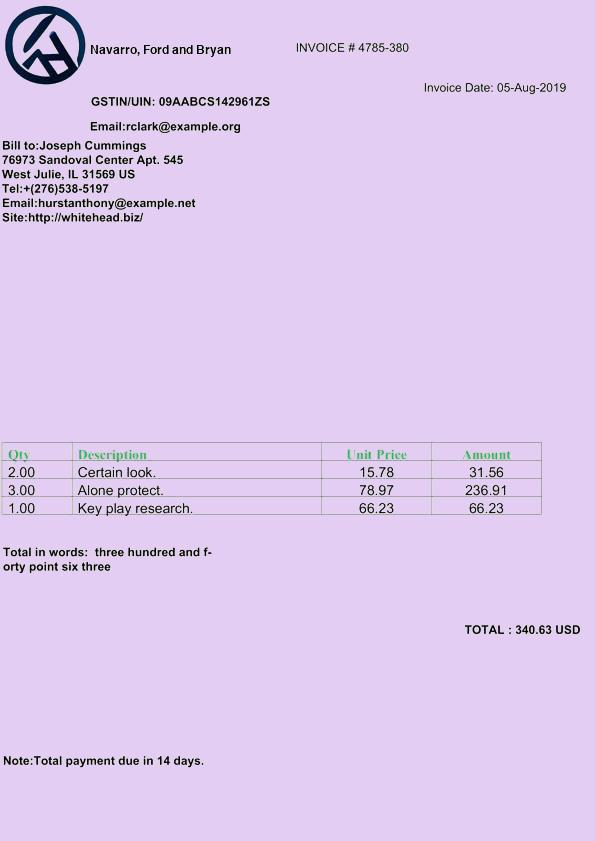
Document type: Invoice